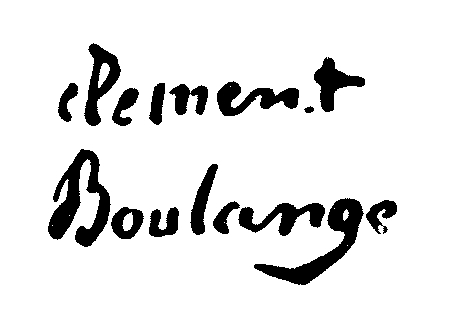
Signature of: clément boulanger